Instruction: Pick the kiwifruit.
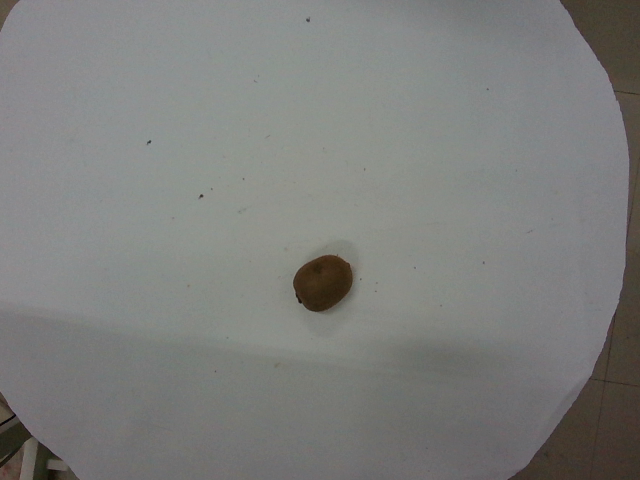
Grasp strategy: vertical